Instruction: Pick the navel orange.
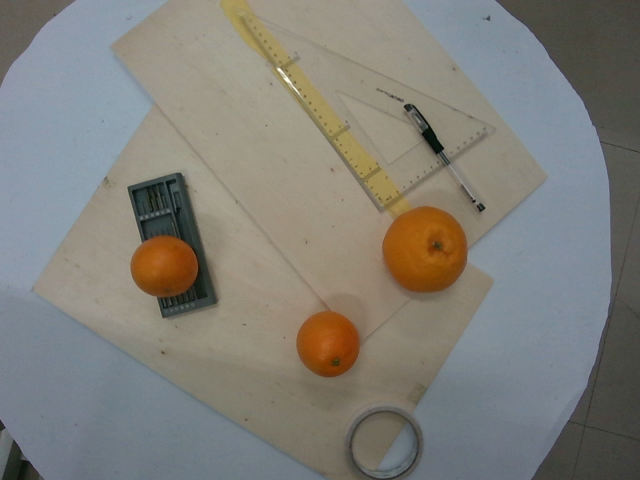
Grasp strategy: vertical